Question: Talk about the condition:
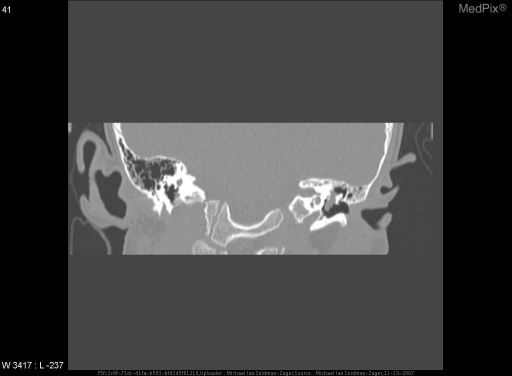
Answer: The disease is discussed as: Congenital cholesteatoma

Cholesteatomas can be divided into two catagories, aquired cholesteatomas caused by traumatic, infectious or post surgical causes and congenital ectopic tissue rests.

Clinical criteria: pearly white mass medial to an intact tympanic membrane, a normal pars tensa and flaccida, and no history of otorrhea, perforation, or previous otologic procedure

Clinical presentation: Most common presentation is a white retrotympanic mass noted on routine otoscopy.  Now typically noted around the age of 4-5 years old.  If they go undetected other symptoms are determined by the middle ear structure they interfere with.  Facial nerve paralysis, conductive or sensorineural hearing loss, vertigo and extension into the middle fossa are all possibilities.  The most common complication is a conductive hearing loss due to fixation of the ossicles by the mass.  However, some large cholesteatomas can allow for sound conduction through the cholesteatoma itself.

Location: Most commonly found in the anterior superior quadrant of the tympanic membrane when found early, but as they grow they tend to migrate to the posterior hypotympanum.

Pathophysiology: There are four theories on how a congenital cholesteatoma is formed, the most widely accepted is the epithelial rest theory
- Epithelial rests: Teed-Michael theory, ectodermal implants have been found in the 10 week old fetus between the first branchial cleft and pouch which is distinct from the surrounding tissue.  They have an unknown function and typically are resorbed at 33 weeks gestion.  If they do not involute then they may form a chronic cholesteatoma.  While there is histologic evidence of rests prior to 33 weeks there are now two documented histological cases such rests persisting after 33 weeks.
- Invagination: This theory suggested that tissue from the external canal invaginates through the tympanic membrane due to a very small inflammatory injury near the neck of the malleus which causes adherence of squamous tissue to the malleus.  This may occur in utero or during childhood.   Another related theory is that there is no actual macroscopic perforation of the tympanic membrane, only microperforations of the basal layer.  This allows for squamous epithelium to enter the middle ear space.
- Implantation: This is actually a theory against the existence of congenital cholesteatomas and implies that they are actually formed by unrecognized perforations of the tympanic membrane.
- Metaplasia: This theory explains that epithelial tissue in the middle ear is via metaplasia to keratinizing squamous epithelium, although this theory appears to be unlikely due to the fact that most congenital cholesteatomas occur in one quadrant of the middle ear.
Histology: Stratified squamous epithelial lined cyst which is filled with keratinous debris, this histology of a congential cholesteatoma is exactly the same as an acquired cholesteatoma.
Radiology: High resolution CT of the temporal bone is the ideal modality for imaging congenital cholesteatomas, especially since most patients are young and without other ear pathology found in patients with aquired cholesteatomas.  On CT a cholesteatoma appears as a hypodense lesion with well defined margins which does not enhance with constrast.
MR imaging of the temporal bone may also be used.  This will show low signal on T1W with moderately high signal on T2W images.  It does not enhance with gadolinium.  MR imaging is useful for differentiating a cholesteatoma from other intracranial processes.

Treatment: Surgical resection with either complete removal of the cholesteatoma matrix or permanent exteriorization is curative.  Depending on the size and location of the cholesteatoma a transtympanic, transmastoid, middle cranial fossa approach or a transphenoidal approach may be used.